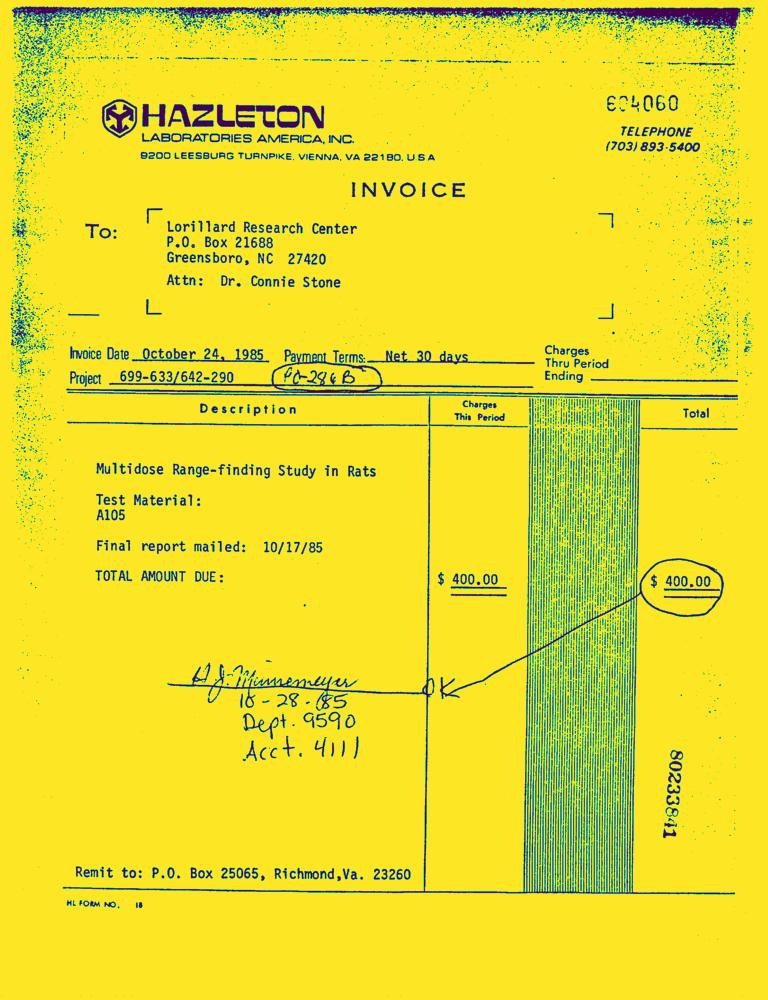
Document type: Invoice-Doc